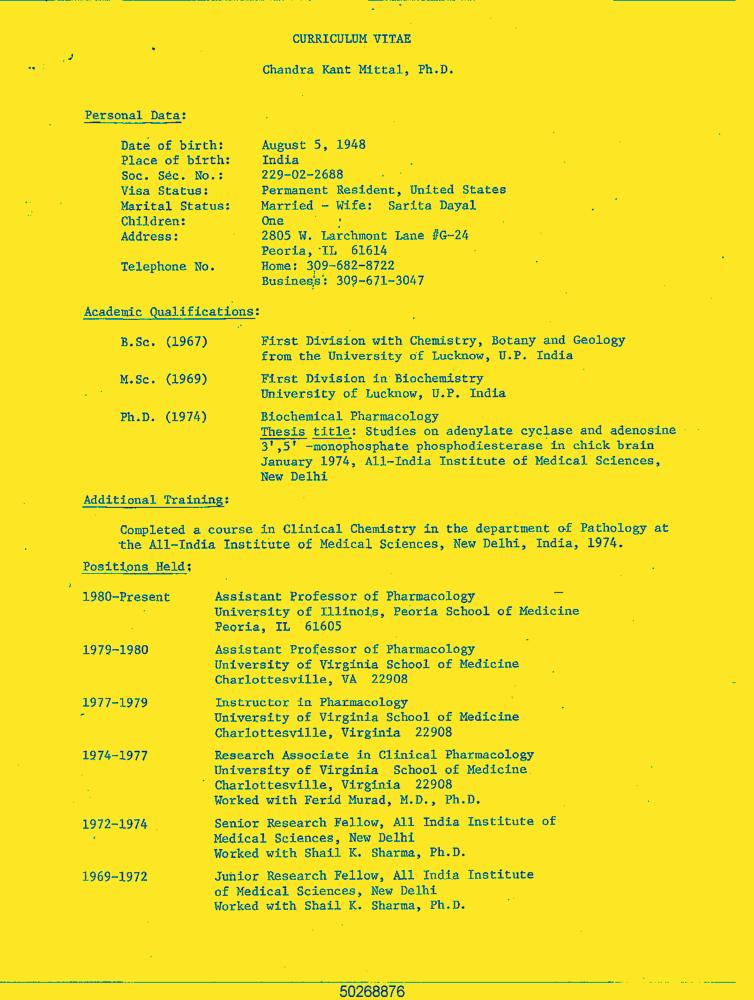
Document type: Resume-Doc